Question: What is the suspected problem?
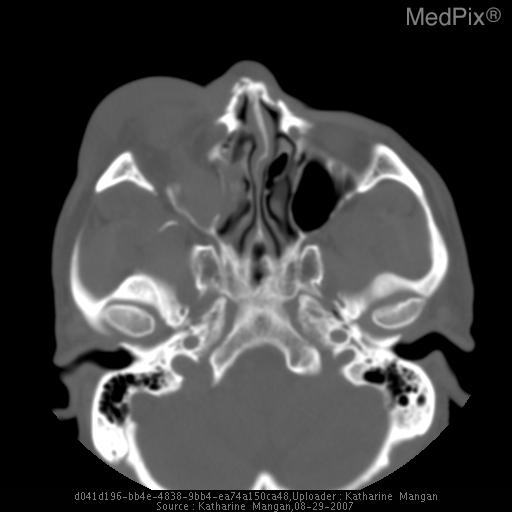
Answer: The findings suggest •  inferior orbit fracture
•  soft tissue swelling
•  bleeding into maxillary sinus. Axial image with bone technique demonstrating fracture through inferior orbit with soft tissue swelling.. The patient might have a history of 51 y/o male with trauma to face..